Patient: Male, age 77
The patient was a 77 year-old Hispanic male who initially presented to the emergency room with a 6-week history of progressive dyspnea on exertion, cough productive of yellow sputum, intermittent hemoptysis, worsening fatigue and weight loss of 10 lbs. On admission, he denied fever, chills, chest pain, sick contacts, recent travel, or tuberculosis exposure and history. His past medical history was significant for Non-Hodgkin follicular B cell lymphoma (NHL) diagnosed in 1997, treated with Rituximab, Cyclophosphamide, Hydroxydaunorubicin, Oncovin and Prednisone (RCHOP) three times. Last treatment was completed 1 year prior to presentation. He also had biopsy-confirmed cutaneous Kaposi's Sarcoma (KS), identified within the same year of presentation, treated with pegylated liposomal doxorubicin 20 mg/m 2 once every 21 days for two cycles.
On admission, he had a low grade fever and was tachycardic. His physical exam was remarkable for a 2 cm firm, non-tender, mobile right submandibular lymph node. Lungs were clear to auscultation bilaterally. He was grossly anasarcic with 4 (+) pitting edema of the lower extremities. He also had multiple violet, non-tender skin lesions localized to the lower extremities, mainly around the medial aspect of his ankles and anterior thighs bilaterally.
His labs revealed a normal cardiac panel, a white blood cell (WBC) count of 8,100/mm 3 with no leukocytosis. Manual differentiation of the white blood cells showed 28% neutrophils, 48% lymphocytes, 17% monocytes and 5% eosinophils. Urinalysis and urine culture were negative for infections. Blood cultures were positive for Streptococcus pneumoniae.
A chest X-ray done on admission showed a right lung consolidation consistent with pneumonia thus the patient was started on empiric vancomycin 1gm every 12 hours and piperacillin-tazobactam 4.5gm every 8 hours for a duration of 8 days. A computerized axial tomographic (CT) scan of the chest, abdomen and pelvis, showed numerous nodular opacities throughout each lung which were suspected to be consistent with KS as well as small pleural effusions in both lungs ( Figure 1).
Despite completing a course of antibiotics for pneumonia, his symptoms did not improve. A follow-up CT scan of the chest demonstrated that the bilateral pleural effusions had worsened ( Figure 2). Patient underwent a thoracentesis of the larger effusion in the right lung which showed a sero-sanguineous and exudative fluid based on chemistry analysis. Histopathology failed to demonstrate malignant cells.
A bronchoscopy was also performed, revealing diffusely hyperemic and edematous mucosa of the lower airways with mucopurulent secretions ( Figure 3). Biopsy was not performed at this time given concern for endobronchial bleeding. Bronchoalveolar lavage (BAL) stains and cultures were negative for bacteria, fungi or acid fast bacilli. Pneumocystis jiroveci PCR and fluid cytology were also negative but PCR for HHV-8 showed 5800 DNA copies/mL. The patient had a HIV p24 rapid antigen test done which was negative.
After two weeks of supportive treatment, the patient's symptoms began to improve. He continued to have numerous indurated confluent lesions on his body and face consistent with KS. His pulmonary symptoms were thought to be due to disseminated KS. Following significant discussions with the patient and his family regarding the poor prognosis of his disease, he decided not to undergo any further antineoplastic treatments and eventually was discharged home with hospice.
Keywords: kaposi sarcoma, lymphoma, pulmonary, bronchoscopy
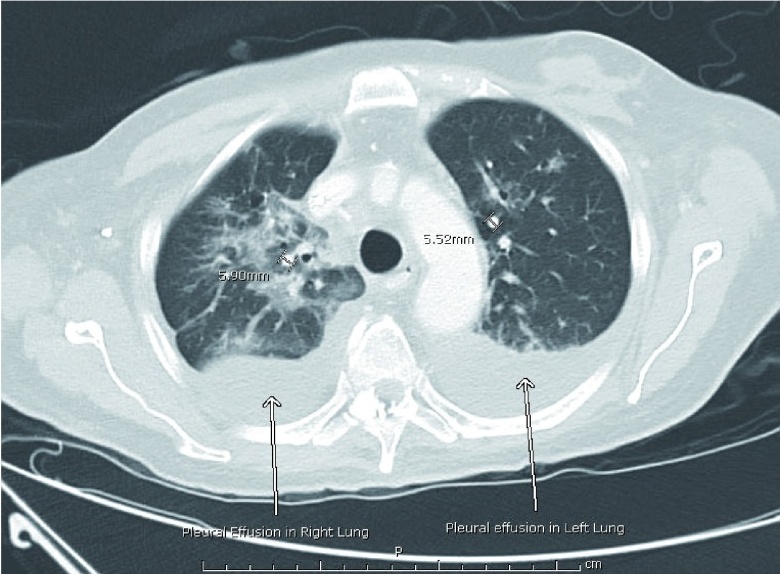
Image caption: CT of the chest during hospitalization. . CT of the chest showing nodular opacities that persisted in both lung fields and worsening bilateral pleural effusions (arrows).